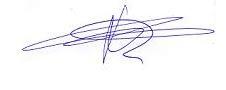
Signature of: azali assoumani